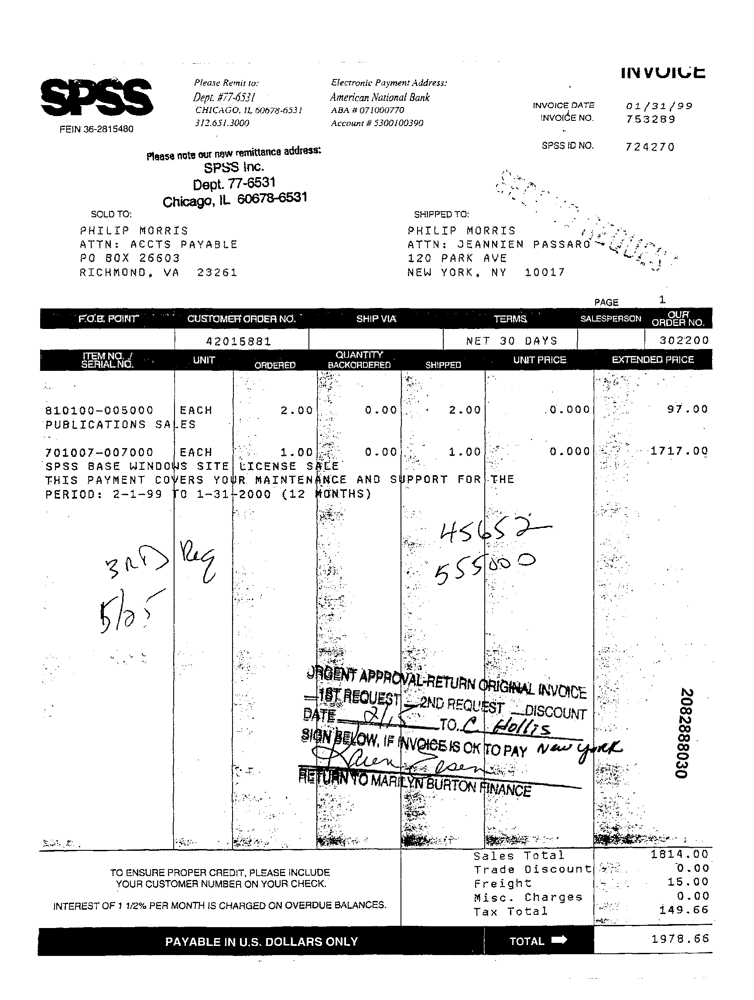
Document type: Invoice